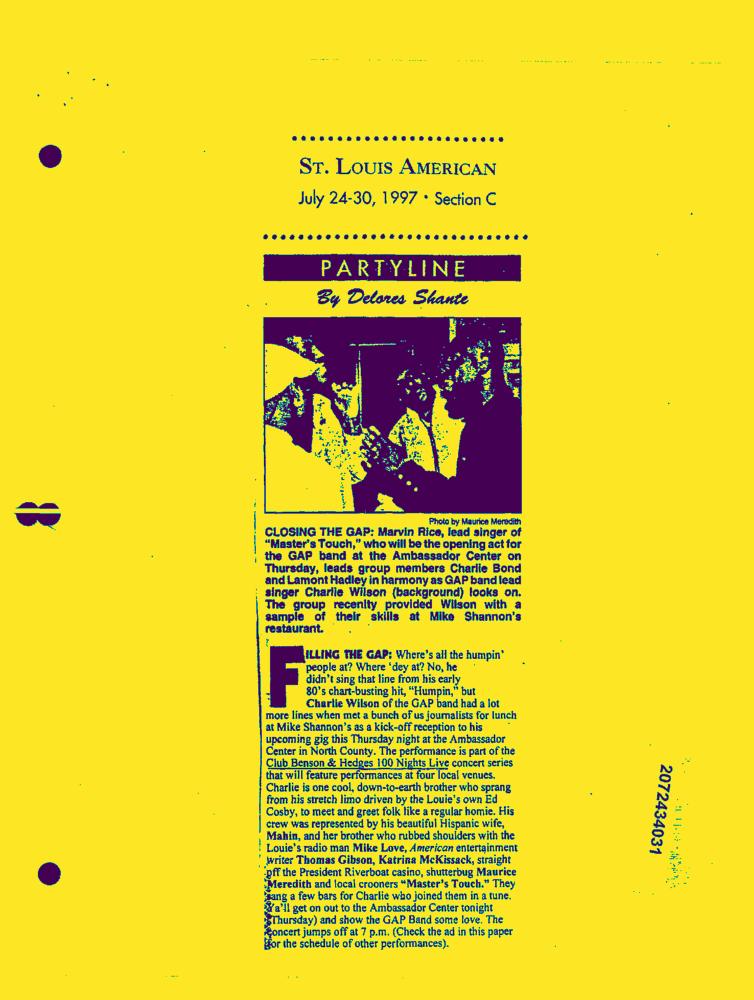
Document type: News-Article